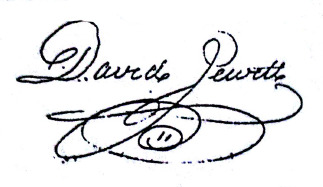
Signature of: david jewett